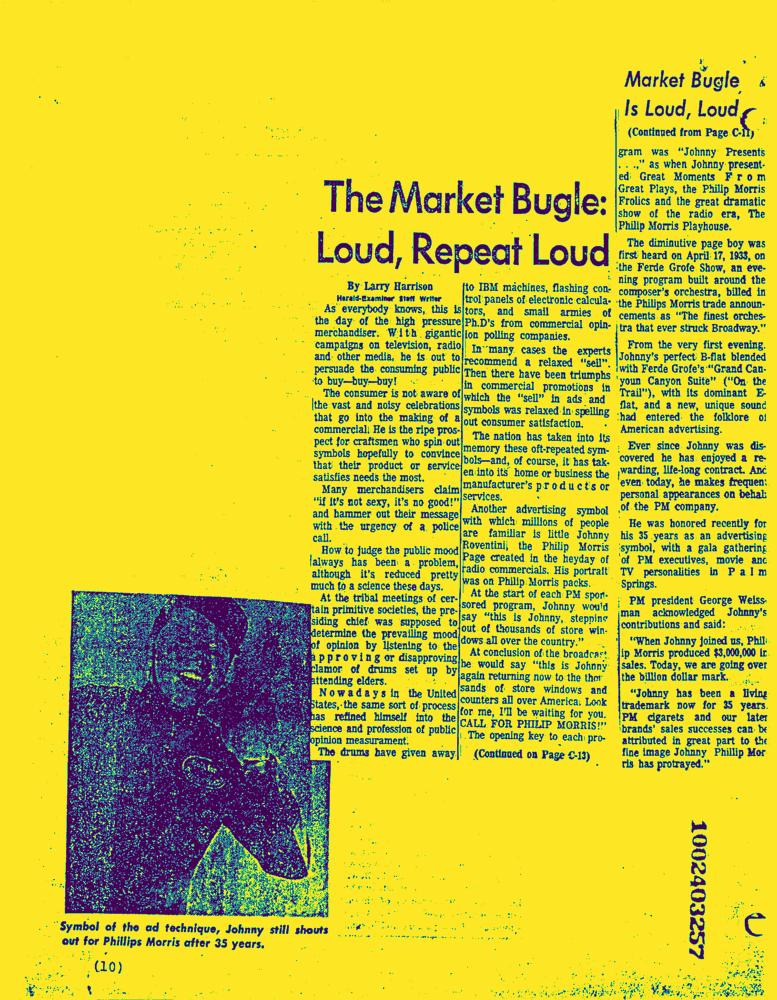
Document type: News-Article